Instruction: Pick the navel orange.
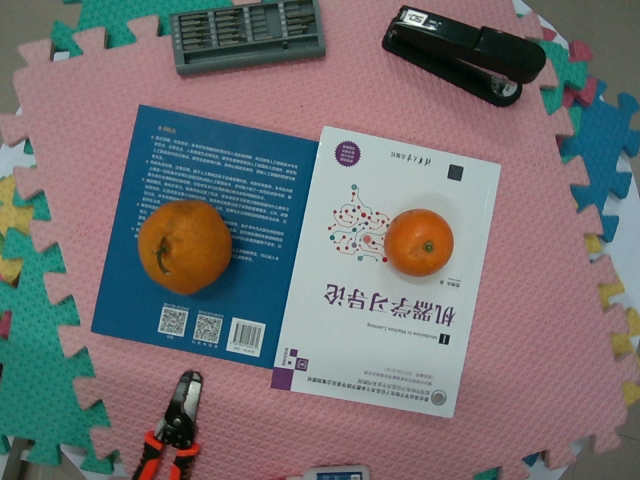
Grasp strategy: vertical